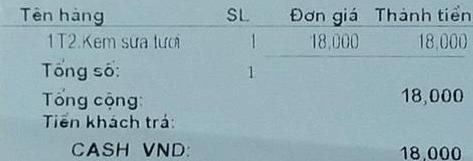
<table>
  <tr>
    <th>Tên hàng</th>
    <th>SL</th>
    <th>Đơn giá</th>
    <th>Thành tiền</th>
  </tr>
  <tr>
    <td>1T2.Kem sữa tươi</td>
    <td>1</td>
    <td>18,000</td>
    <td>18,000</td>
  </tr>
</table>
Tổng số: 1
Tổng cộng: 18,000
Tiền khách trả:
CASH VND: 18,000